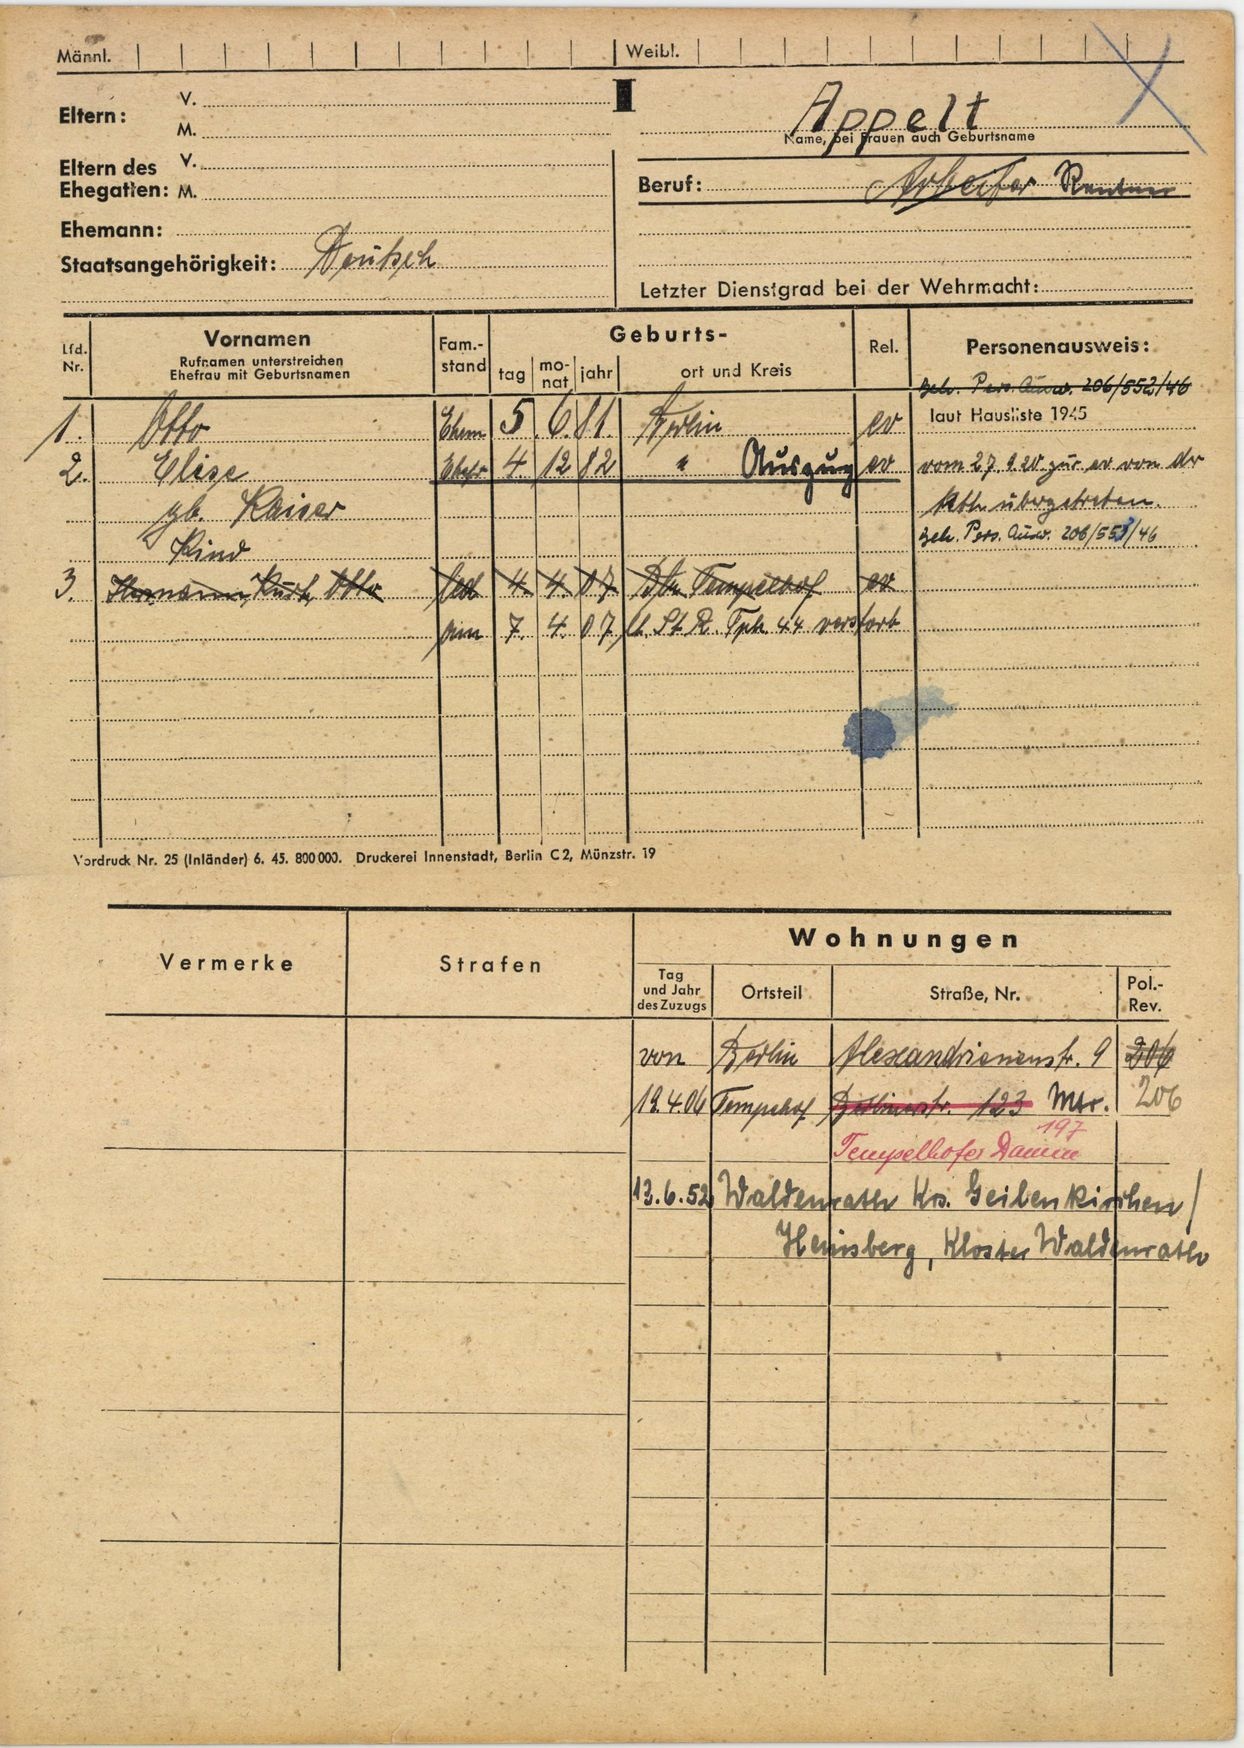
Appelt